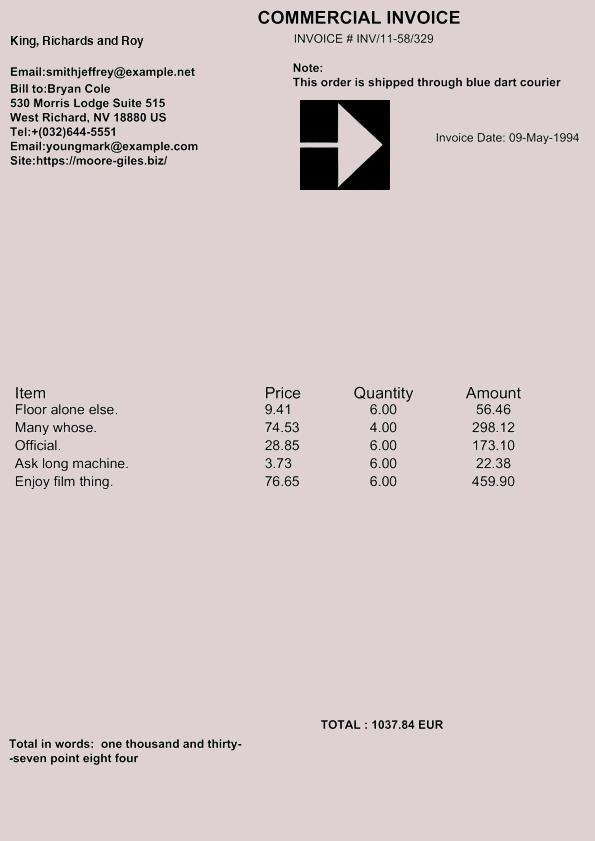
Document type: Invoice